Retrieve the amount in words, amount in figures, name of the payee, date on the cheque, and the bank name from the image.
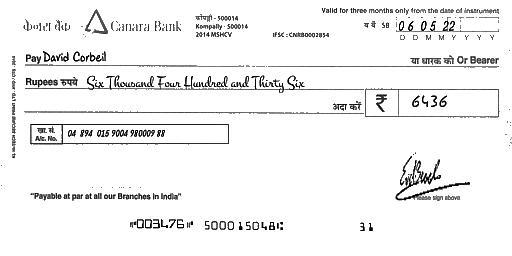
amt_in_words: Six Thousand Four Hundred and Thirty Six
amt_in_figures: 6436
payee_name: David Corbeil
bank_name: Canara Bank
cheque_date: 06/05/22